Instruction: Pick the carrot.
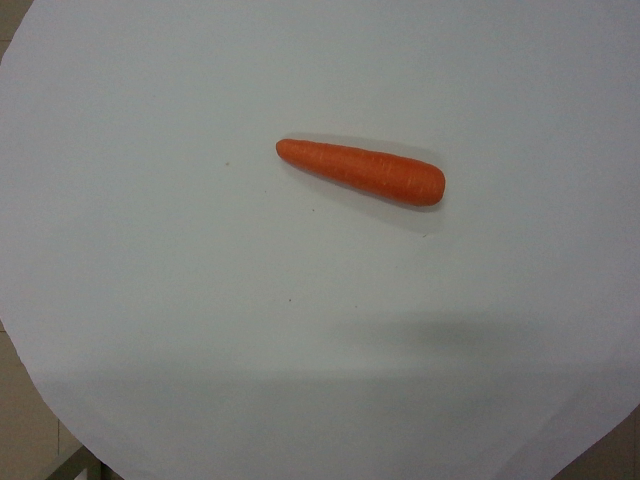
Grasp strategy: vertical